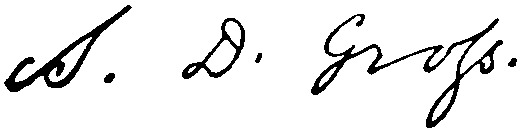
Signature of: samuel david gross